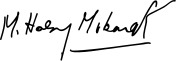
Signature of: hosni mubarak